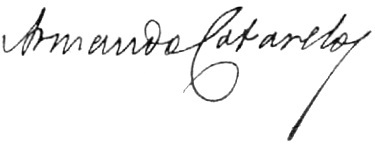
Signature of: armando cotarelo valledor